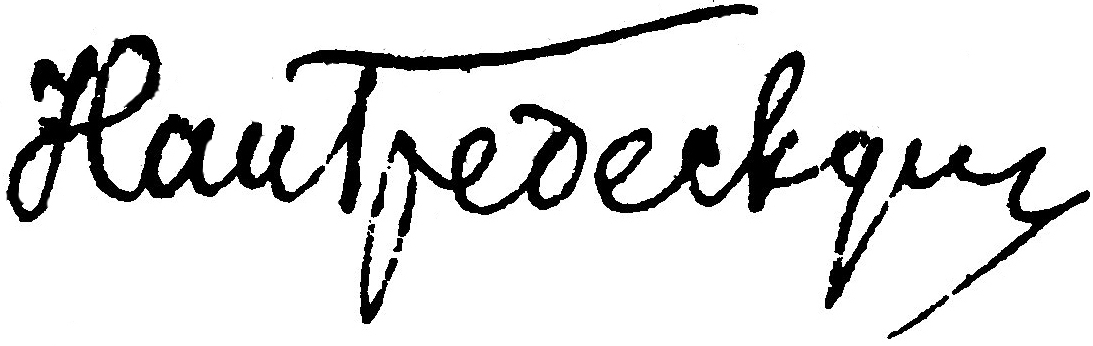
Signature of: nikolay gredeskul